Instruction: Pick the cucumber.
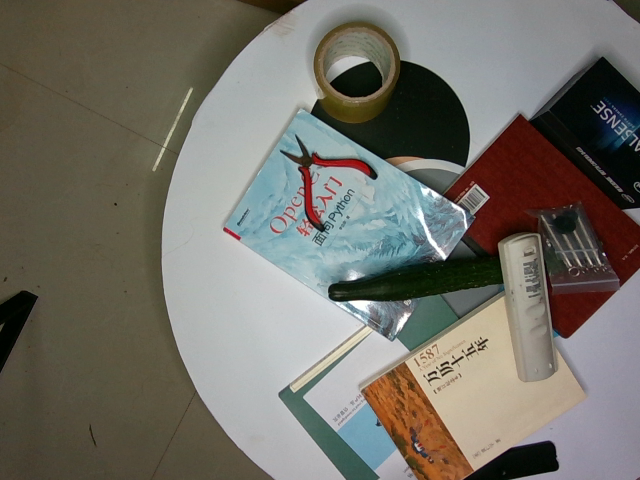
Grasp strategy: vertical